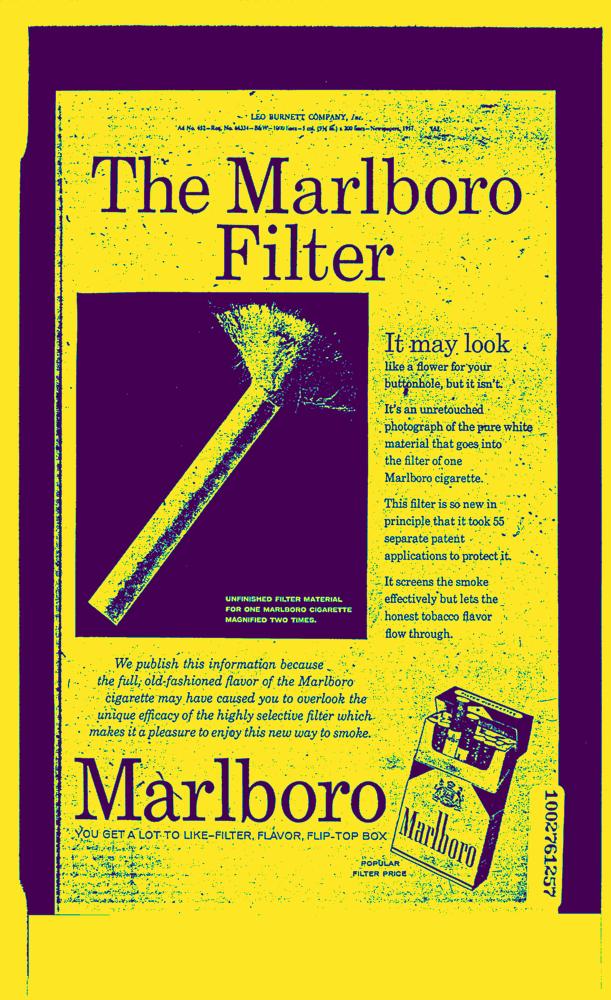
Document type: AD